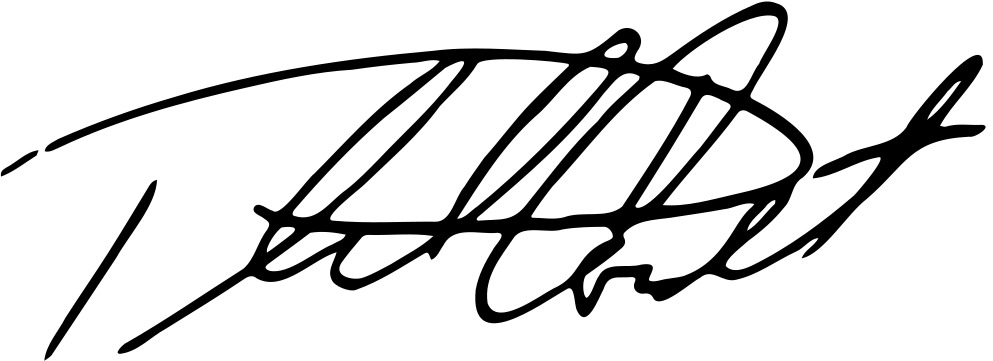
Signature of: philip m condit